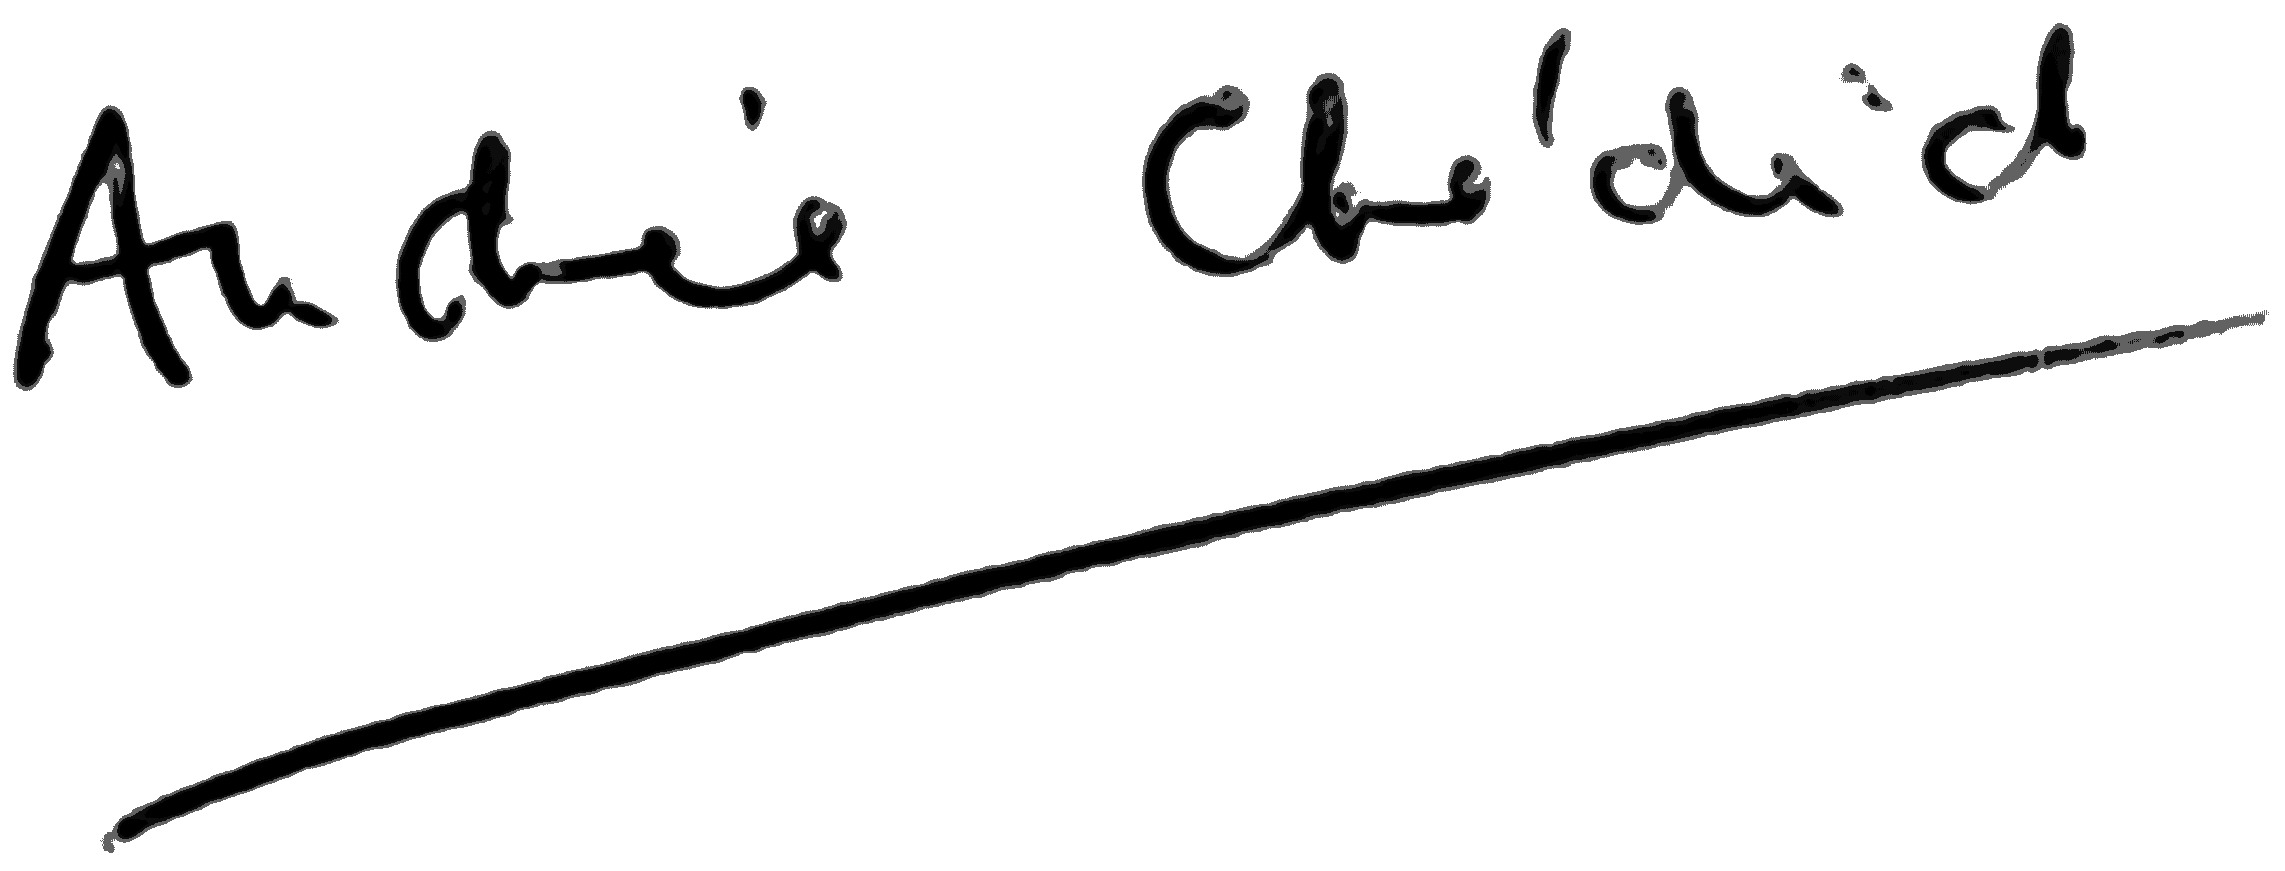
Signature of: andrée chedid